Question: What jurisdiction, city, or county is the document associated with?
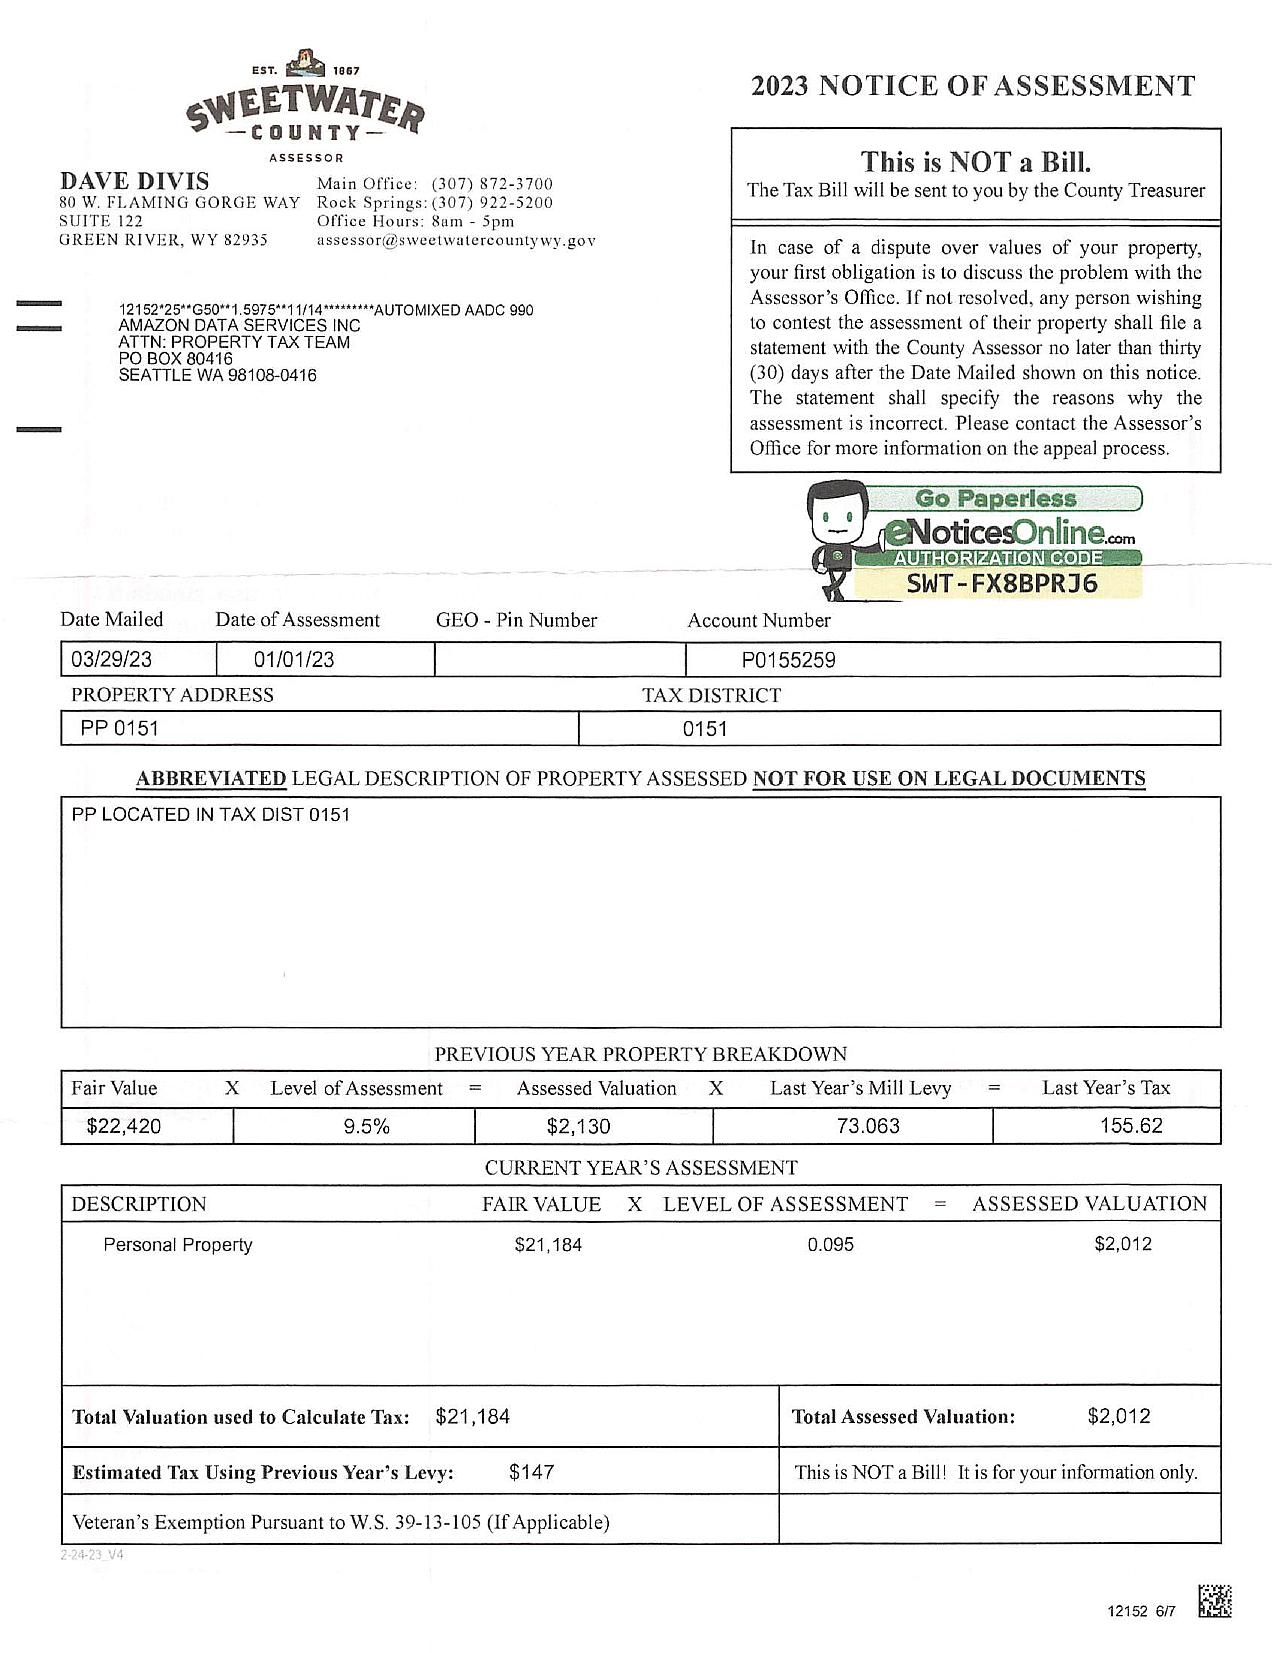
Answer: "Sweetwater County"